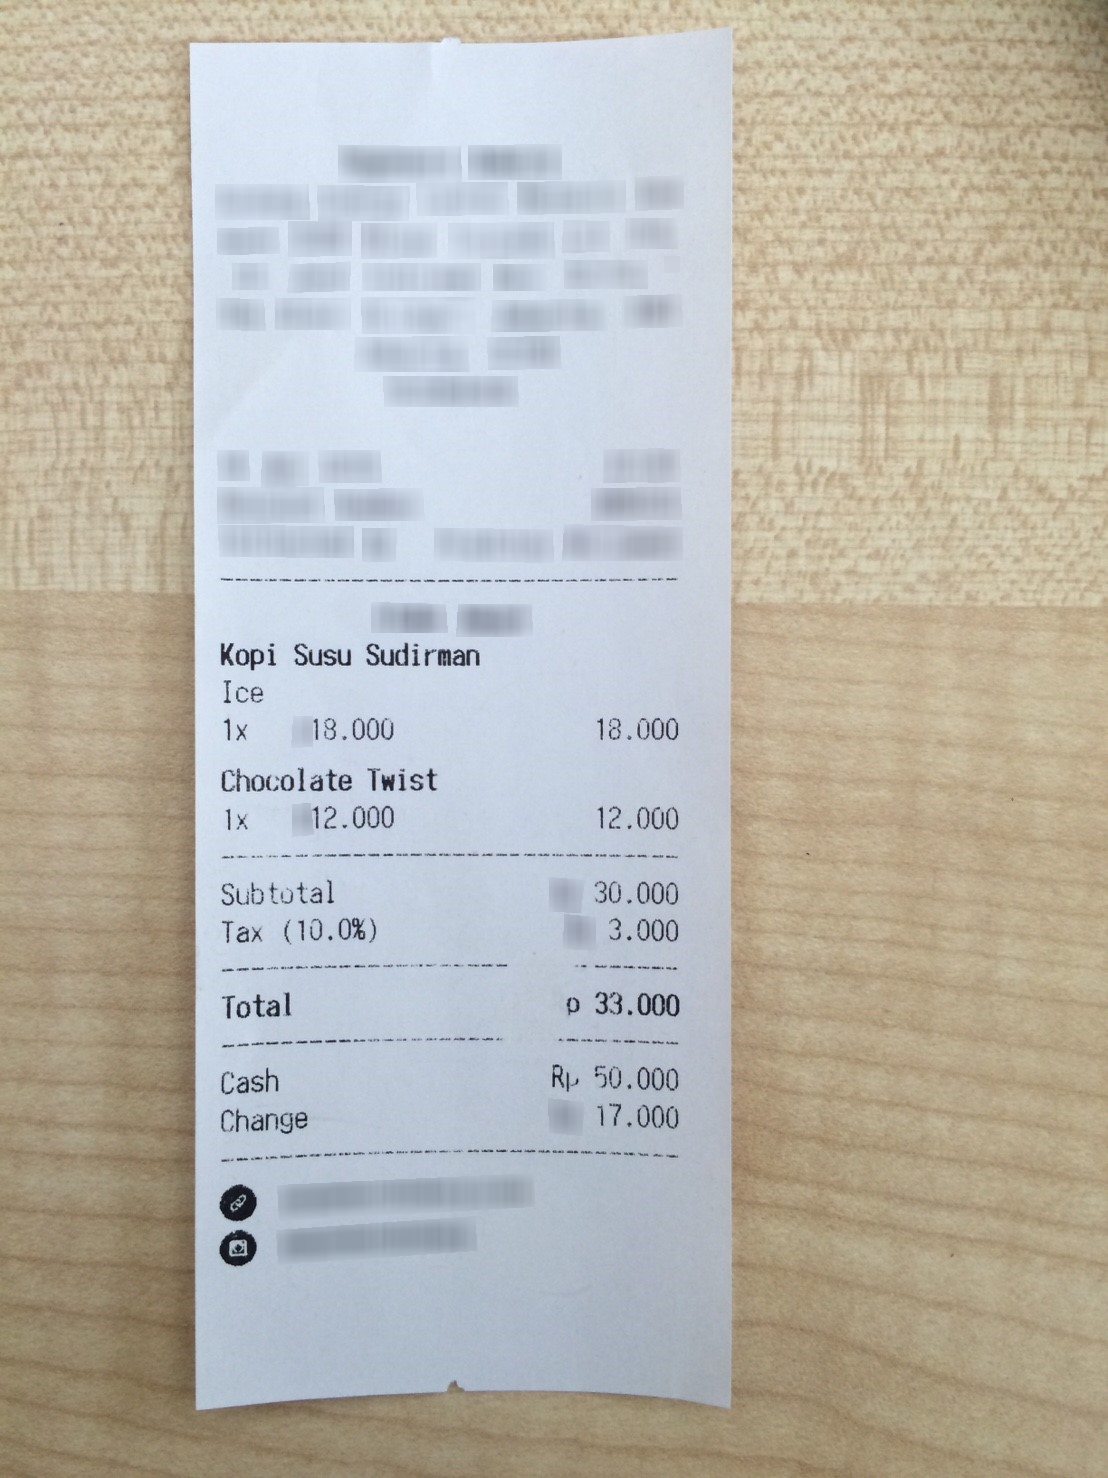
Number of items: 2
Subtotal: 30.000
Tax: 3.000
Total: 33.000
OCR text regions:
text: Kopi
text: Susu
text: Sudirman
text: Ice
text: 1x
text: 18.000
text: 18.000
text: Chocolate
text: Twist
text: 1x
text: 12.000
text: 12.000
text: Subtotal
text: 30.000
text: Tax
text: (10.0%)
text: 3.000
text: Total
text: 33.000
text: Cash
text: 50.000
text: Change
text: 17.000